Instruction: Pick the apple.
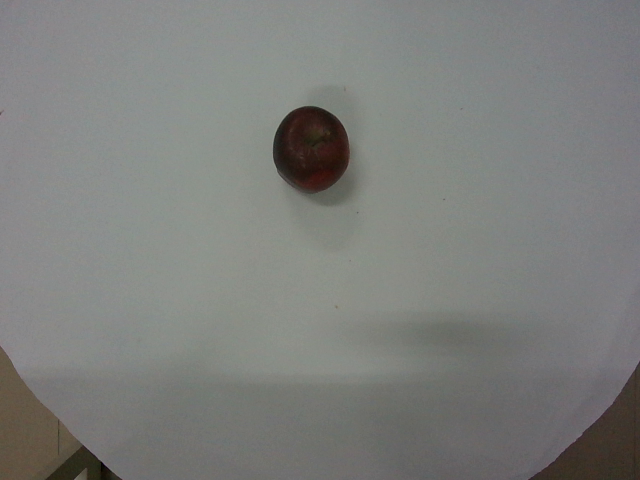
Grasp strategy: vertical